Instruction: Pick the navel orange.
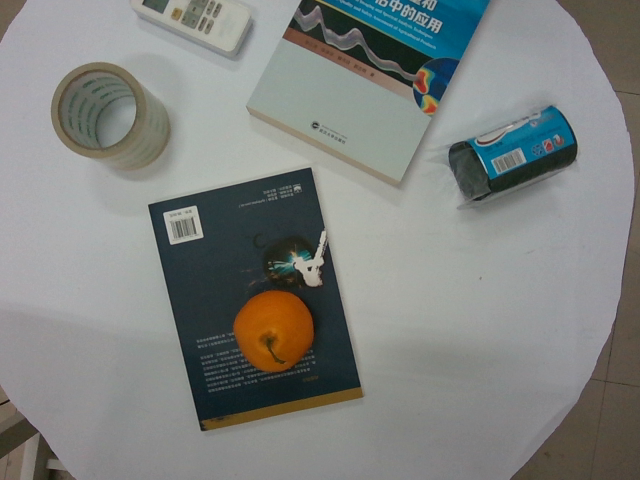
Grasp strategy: vertical